Question: How is the history relevant to the case?
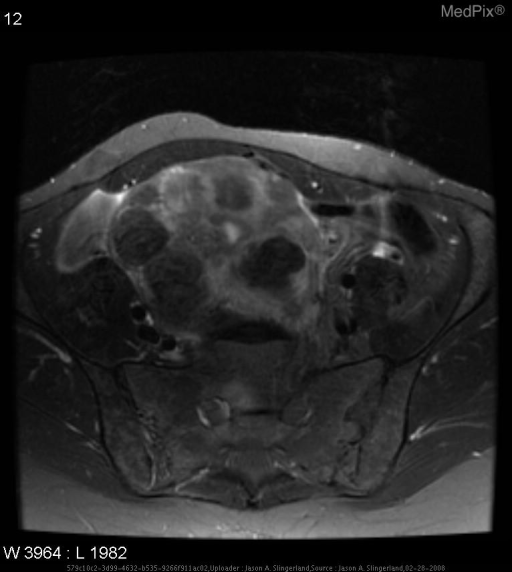
Answer: The patient's history of Patient referred by OB-Gyn for pelvic MRI. No symptoms noted. is key in understanding the case.